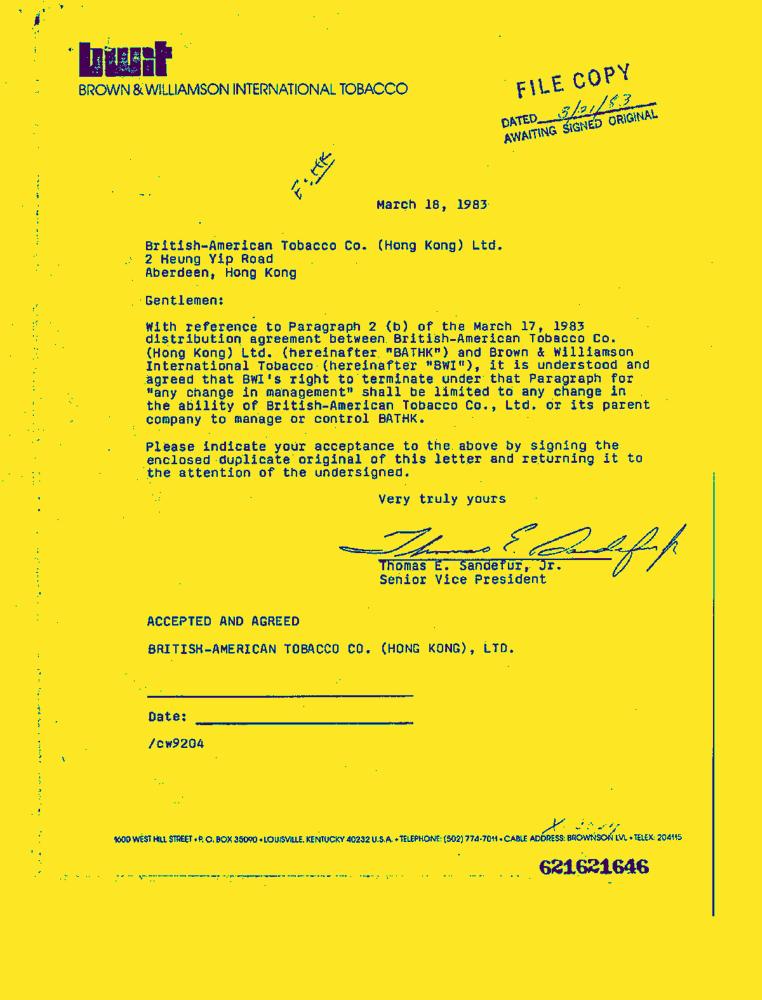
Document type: Letter-Doc